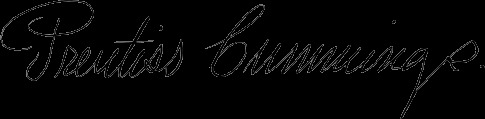
Signature of: prentiss cummings